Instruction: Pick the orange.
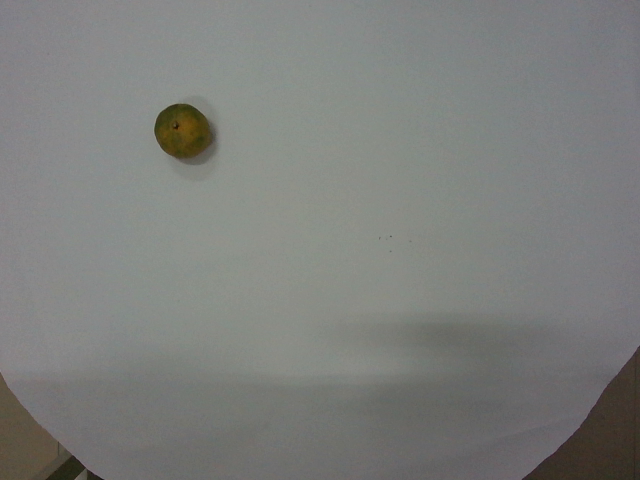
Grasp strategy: vertical